Question: Talk about the condition:
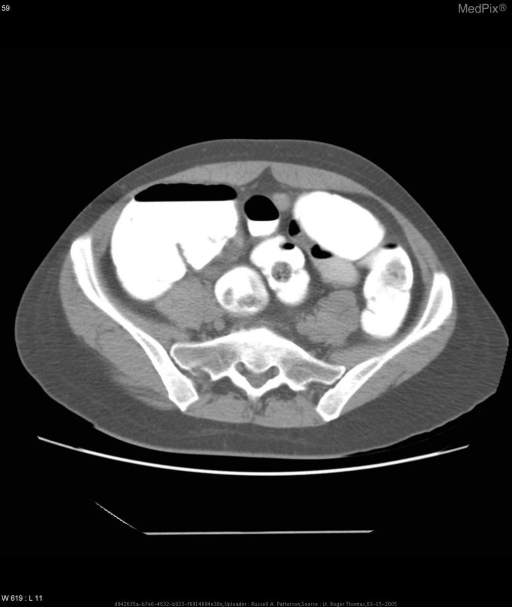
Answer: The disease is discussed as: ):    Appendicitis can often be difficult to diagnose especially at ages less than three and greater than 60, leading to a possible delay in diagnosis in these groups and perforation rates up to 80%.   Furthermore, as the most common abdominal surgical emergency with an incidence of 233/100,000, physicians tend to approach potential cases aggressively.  This leads to a high number of appendectomies with normal appendices:  about 15% nationwide.  This negative appendectomy rate has unfortunately remained constant in the last fifteen years despite increased use of CT and ultrasound1.   CT has a fairly high sensitivity and specificity for appendicitis.  In the literature the exact sensitivity and specificity varies significantly:  84-100% and 83-98% respectively2,3.

On a oral/IV contrast CT, looking for acute appendicitis several findings can be expected.  Increased appendiceal diameter greater than 6 mm is usually seen in addition to circumferential and symmetric wall thickening.  Periappendiceal inflammation is usually seen in the form of linear fat stranding, local fascial thickening and subtle clouding of the mesentery.  The CT may also have focal cecal apical thickening and the “arrowhead sign” or cecal contrast that funnels symmetrically at the cecal apex.  If the appendix is perforated then pericecal phlegmon or an abscess may be present.  Extraluminal air, ileocecal thickening, localized lymphadenopathy and small bowel obstruction may also be seen4.